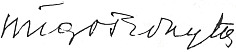
Signature of: hugo rokyta